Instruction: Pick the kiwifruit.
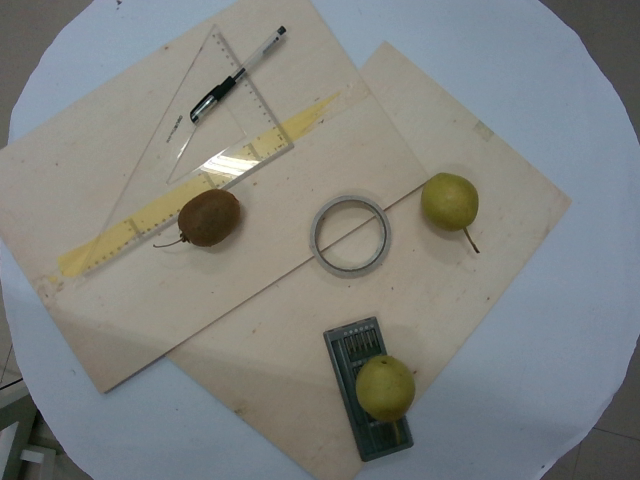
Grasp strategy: vertical